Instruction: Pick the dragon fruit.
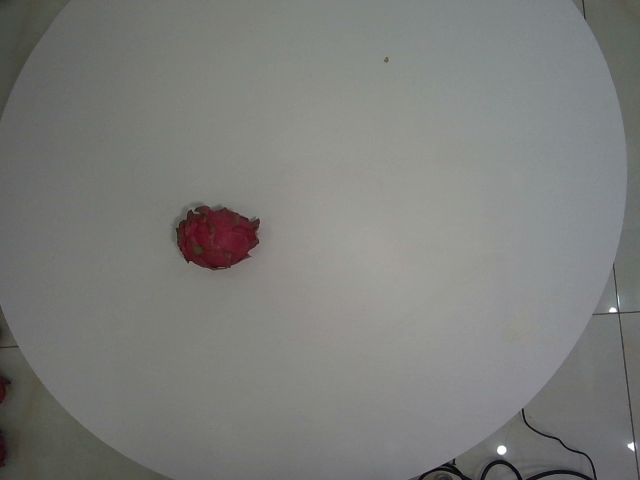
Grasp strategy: vertical